Question: How does the patient history play a role?
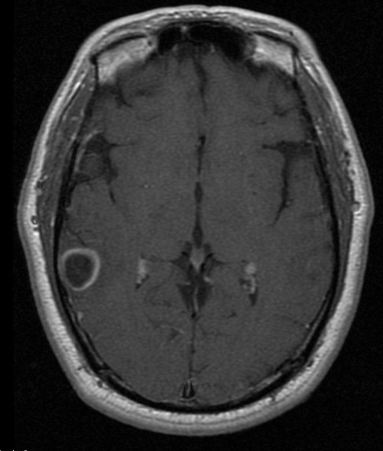
Answer: The patient's history of 43 year old man presents with a new onset of seizures. is key in understanding the case.